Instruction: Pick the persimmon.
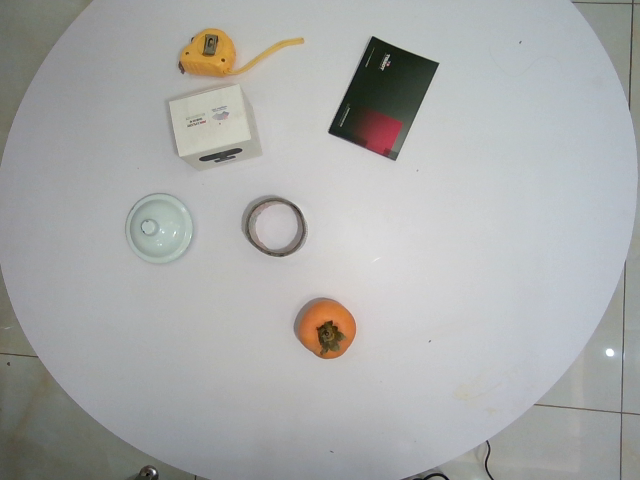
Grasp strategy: vertical